Question: What is the mailing or notice date provided in the document?
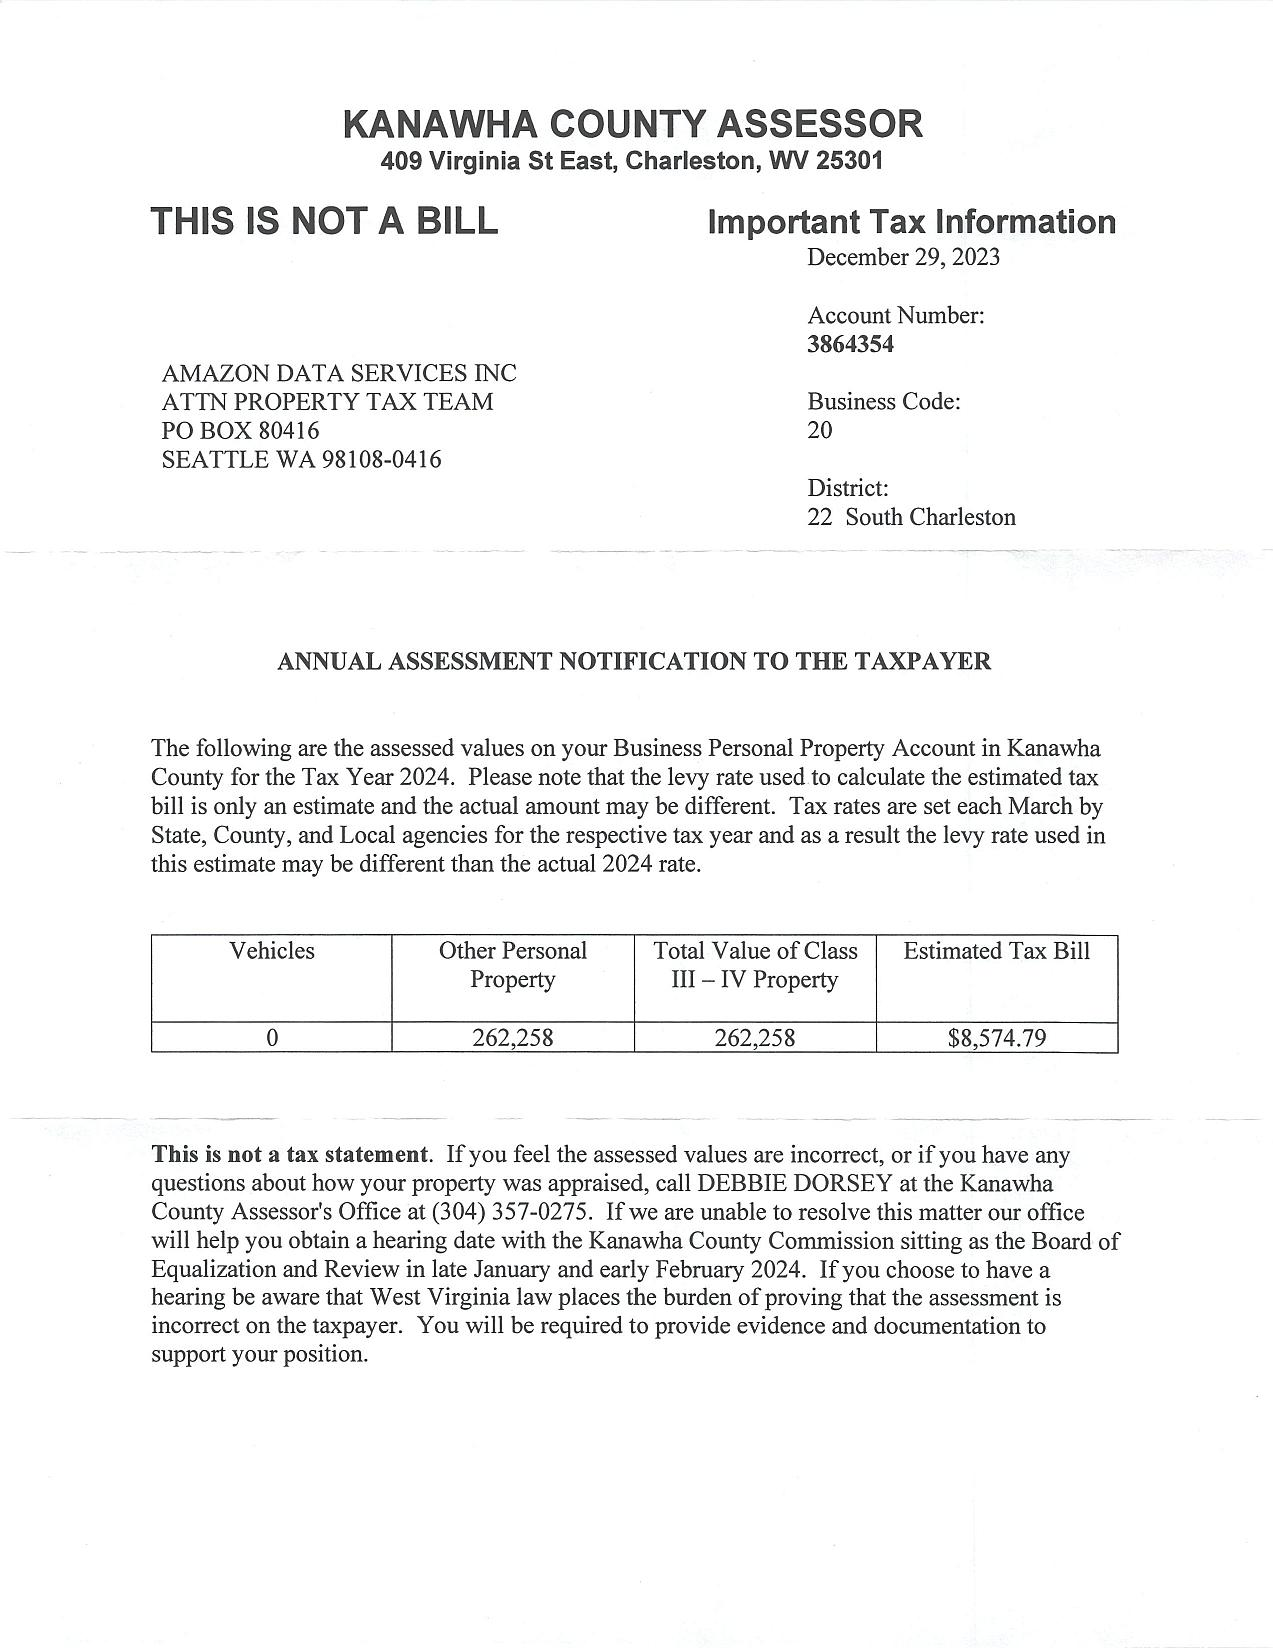
Answer: "29-Dec-23"